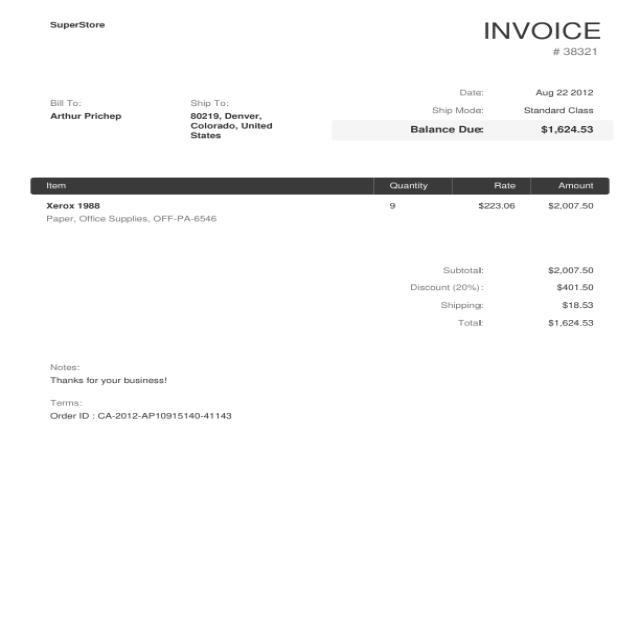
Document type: Invoice